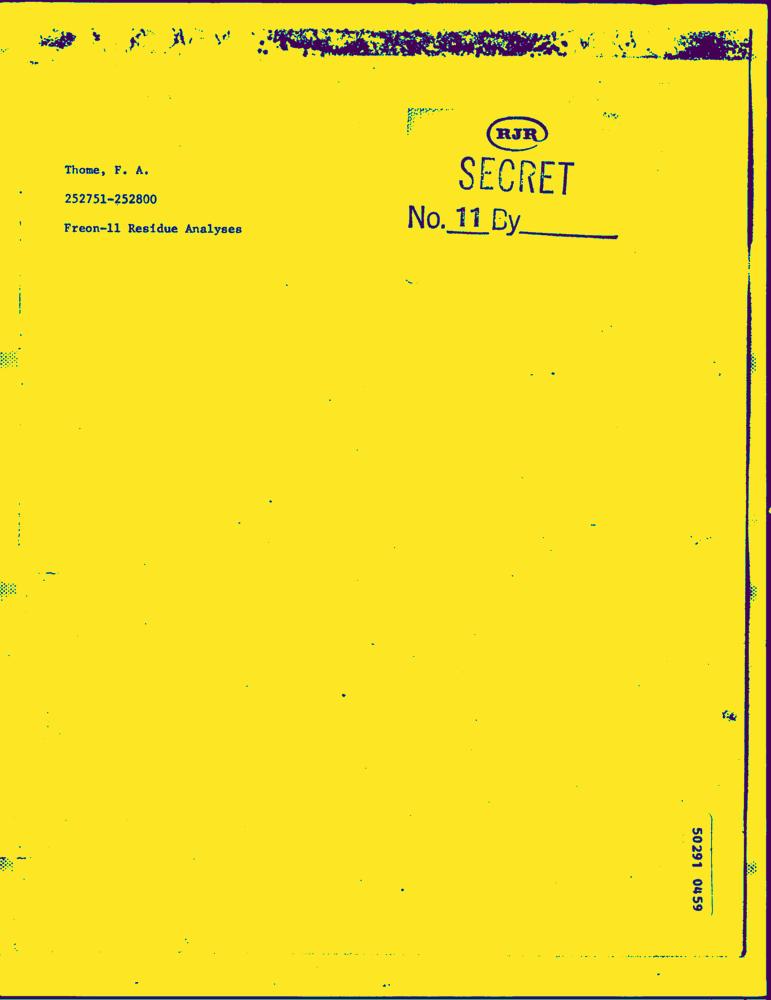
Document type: Hand-Written